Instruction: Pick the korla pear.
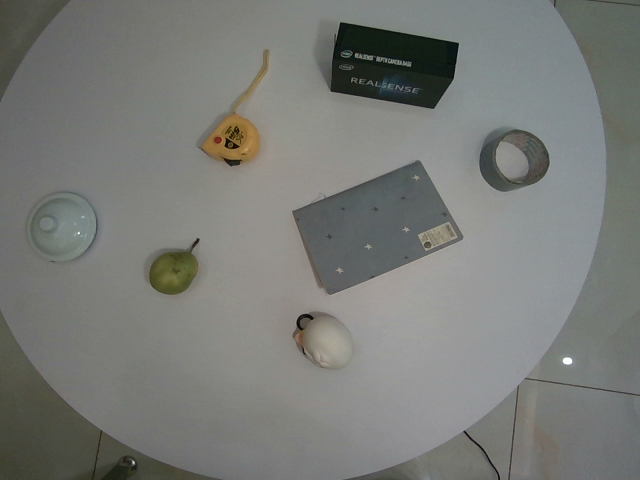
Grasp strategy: vertical